Question: How is the property described in the document?
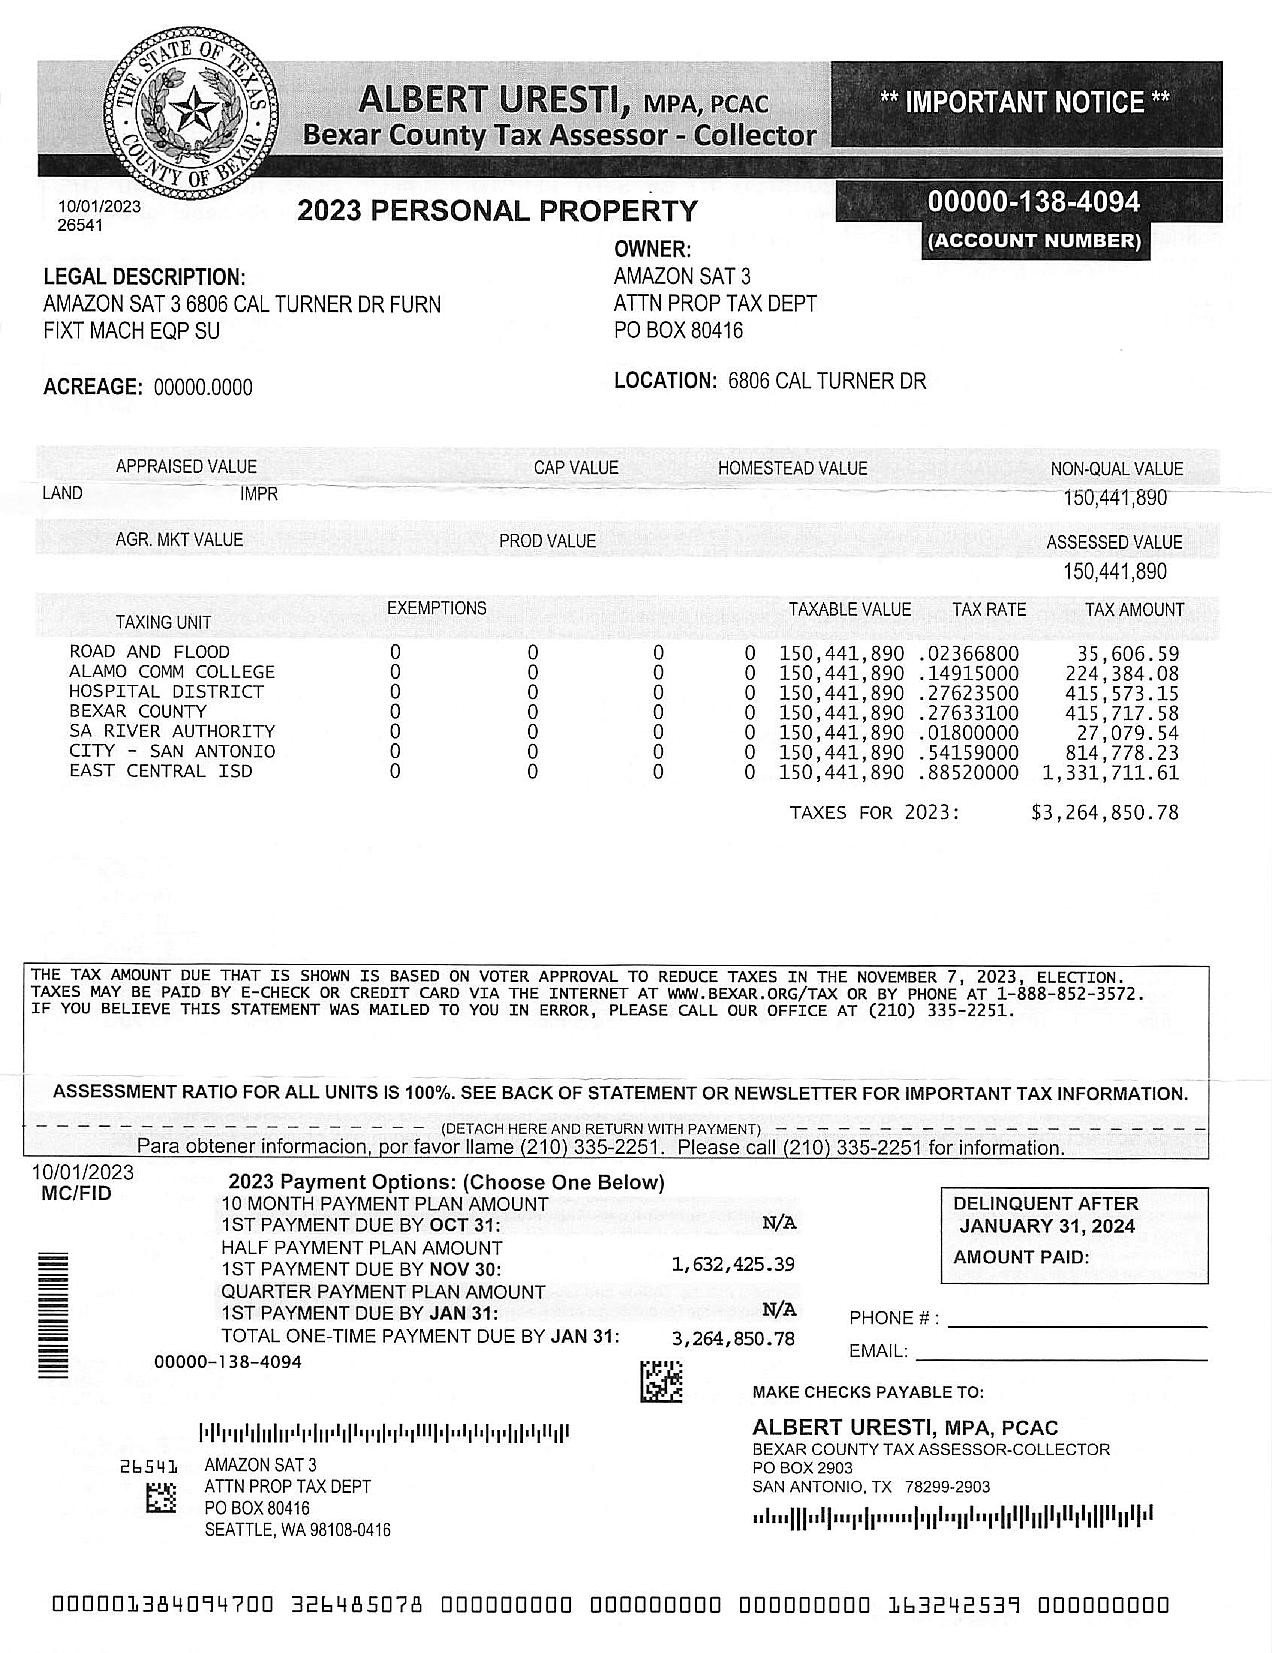
Answer: "AMAZON SAT 3 6806 CAL TURNER DR FURN FIXT MACH EOP SU"